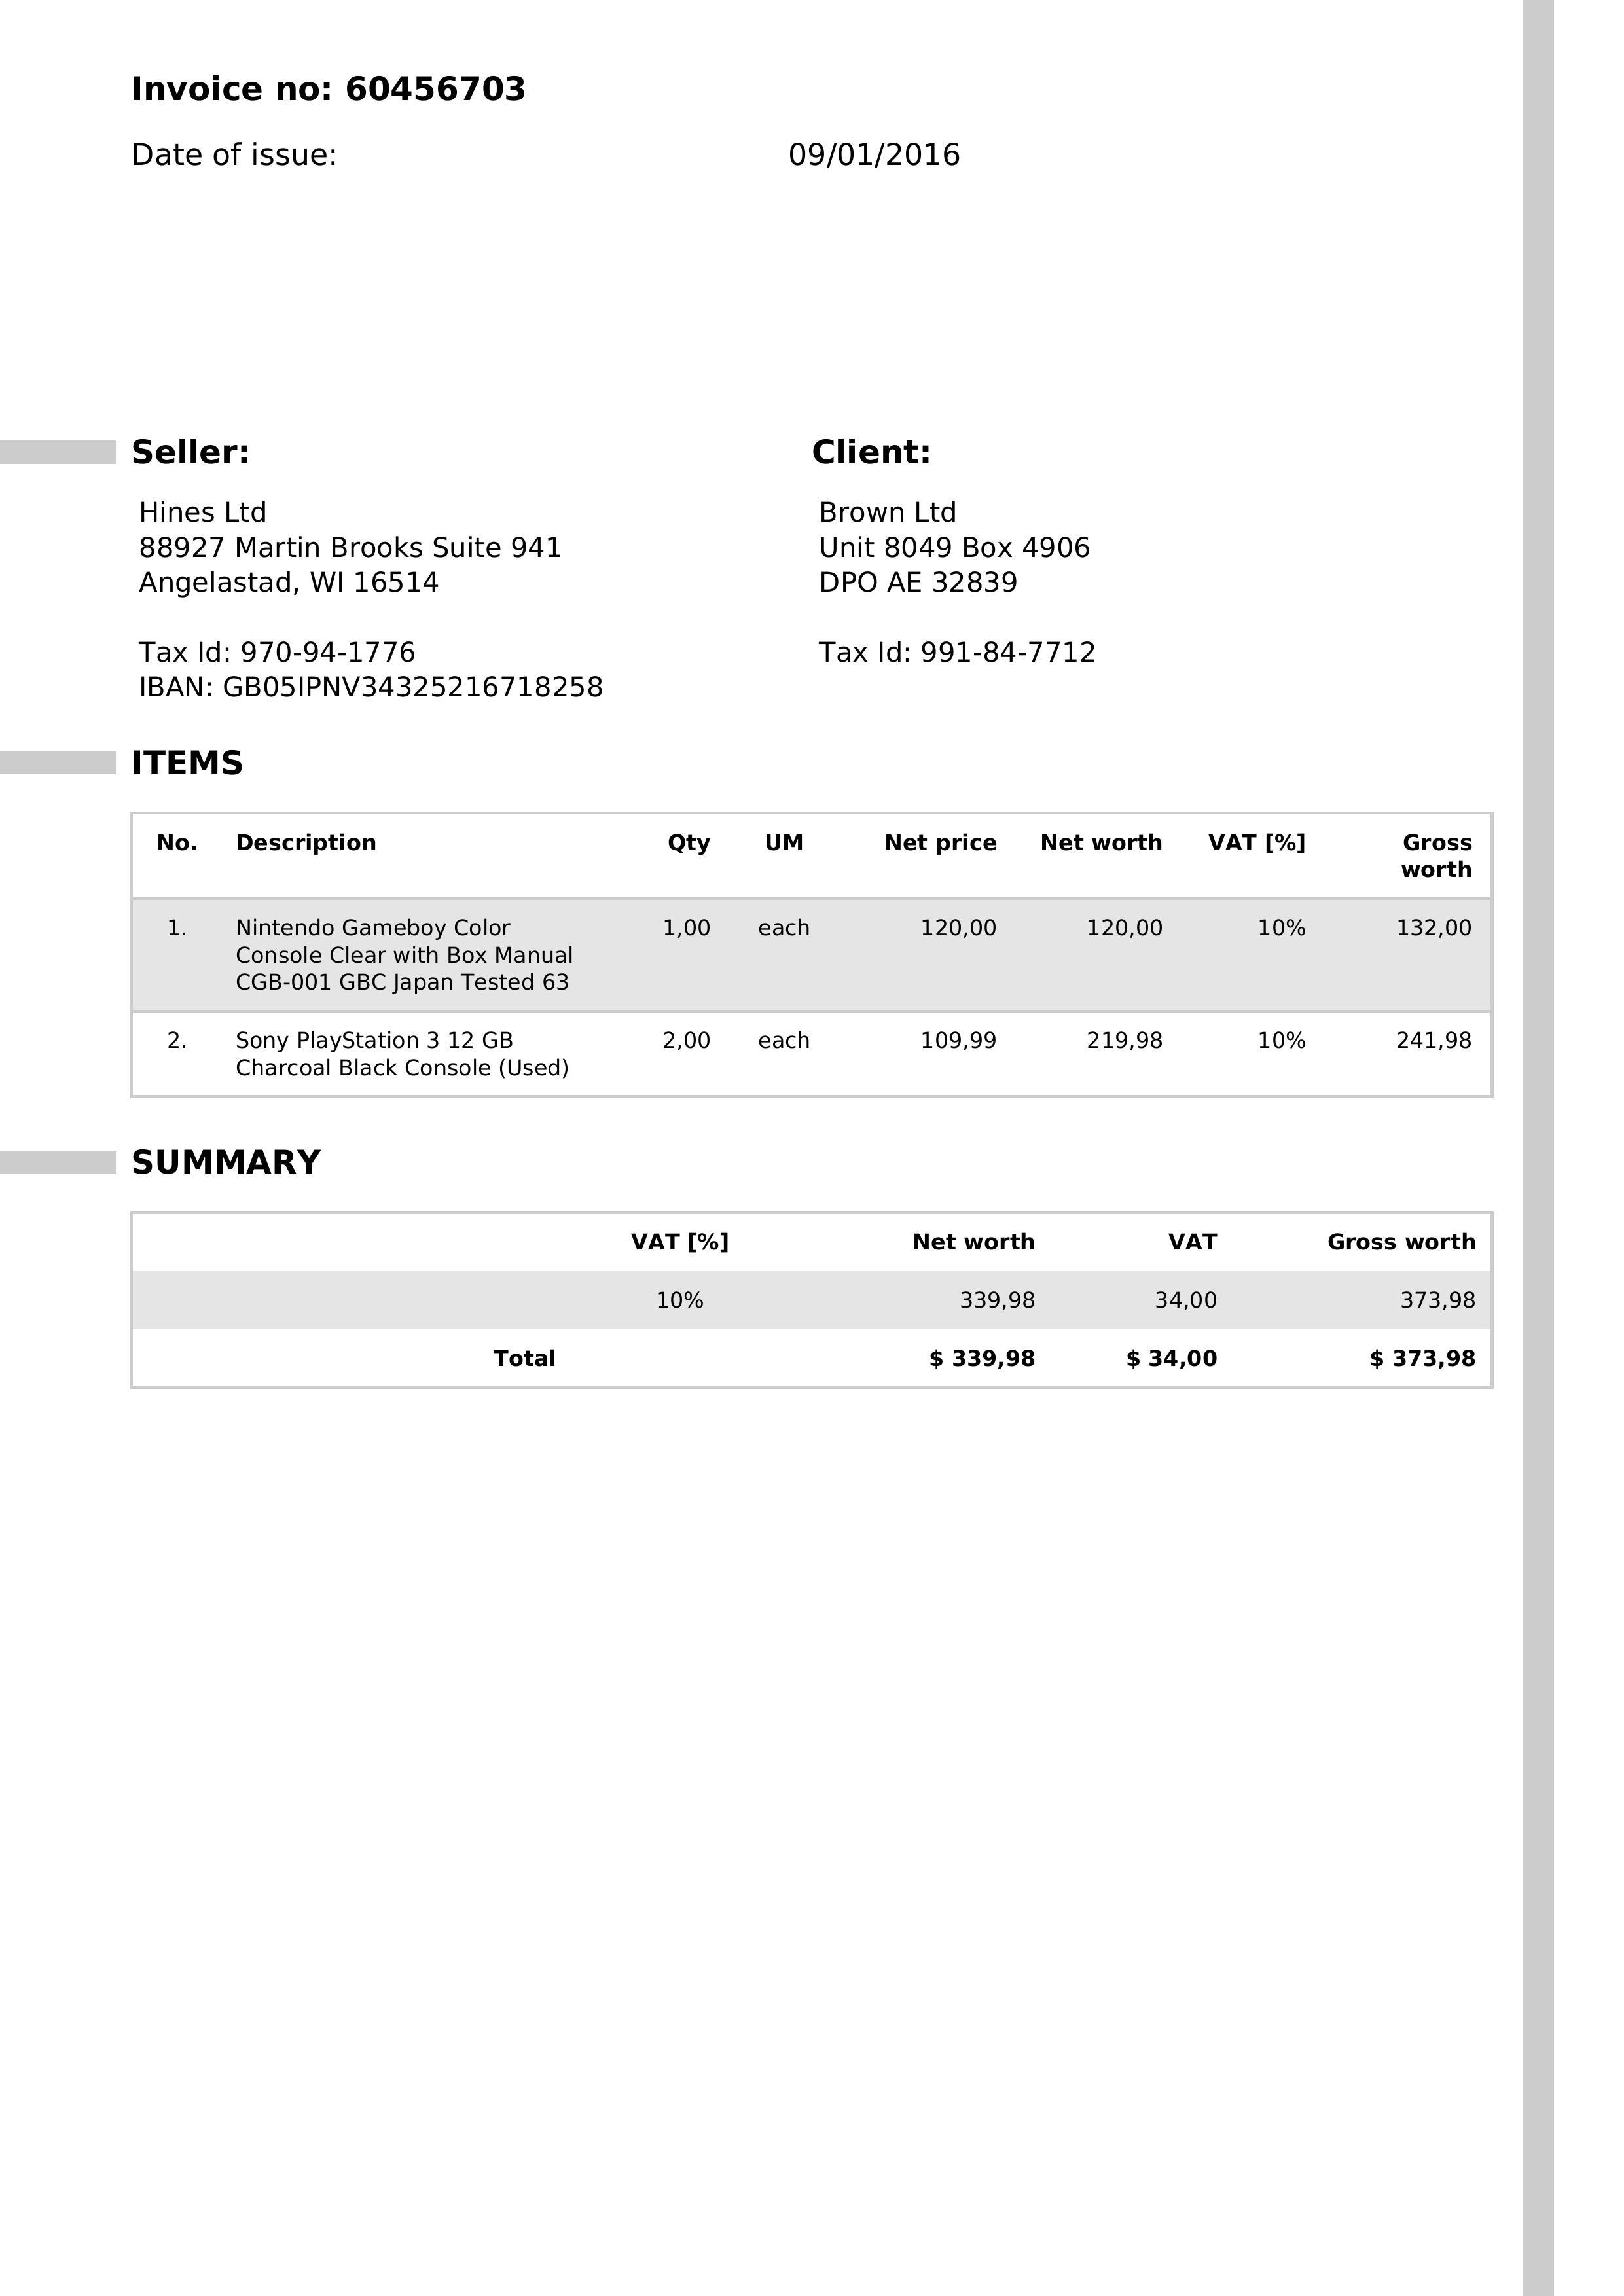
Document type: Invoice